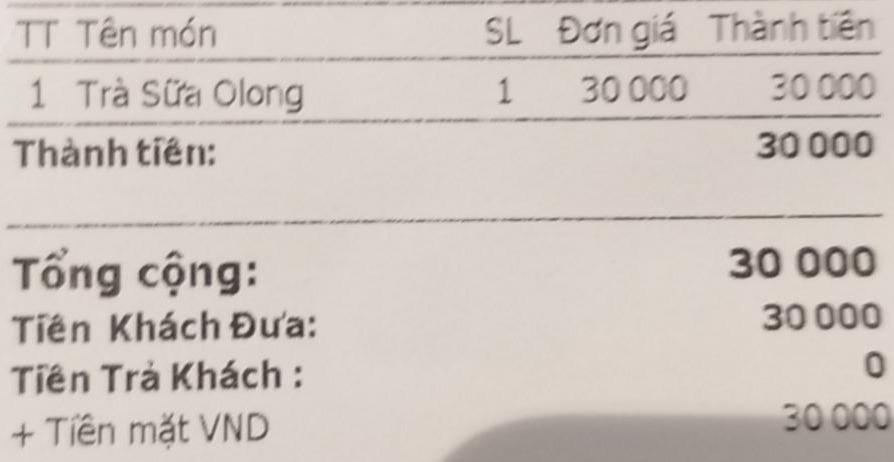
<table>
<tr>
<th>TT</th>
<th>Tên món</th>
<th>SL</th>
<th>Đơn giá</th>
<th>Thành tiền</th>
</tr>
<tr>
<td>1</td>
<td>Trà Sữa Olong</td>
<td>1</td>
<td>30 000</td>
<td>30 000</td>
</tr>
</table>

Thành tiền: 30 000

Tổng cộng: 30 000
Tiền Khách Đưa: 30 000
Tiền Trả Khách : 0
+ Tiền mặt VND 30 000